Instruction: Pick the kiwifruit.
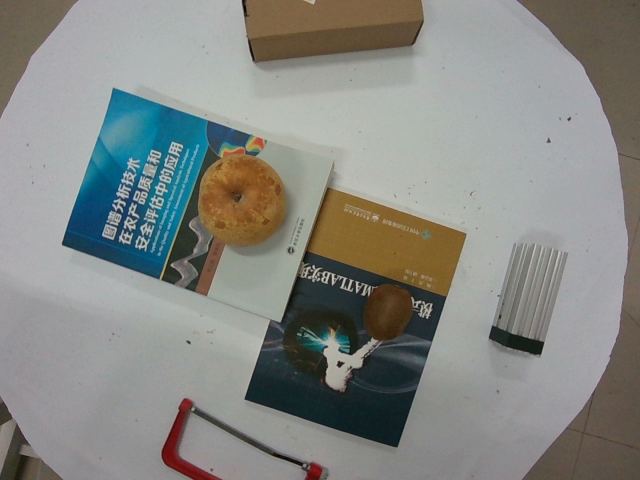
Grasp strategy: vertical